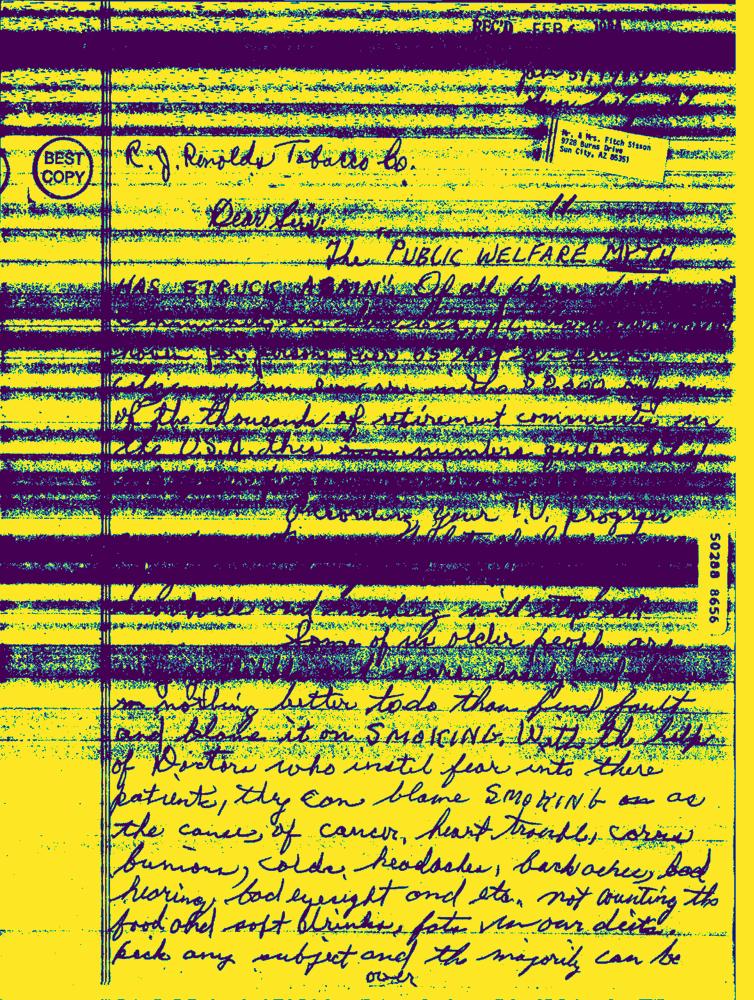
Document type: Hand-Written